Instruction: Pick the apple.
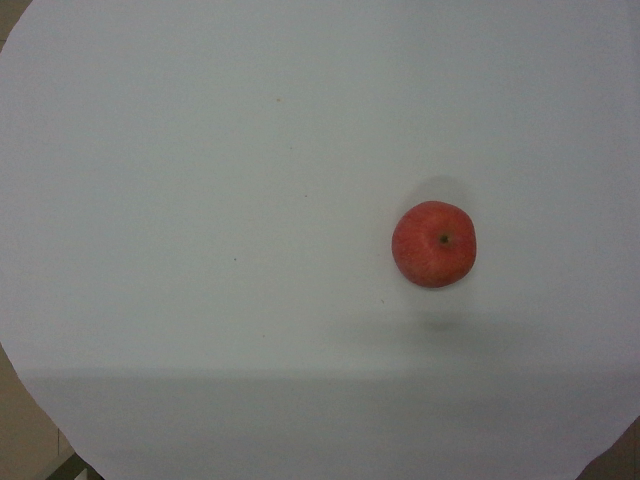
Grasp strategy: vertical